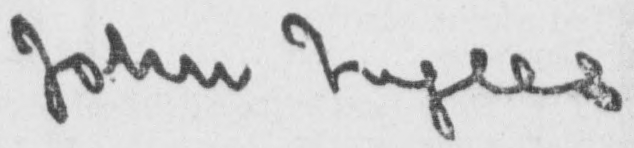
Signature of: john ingles